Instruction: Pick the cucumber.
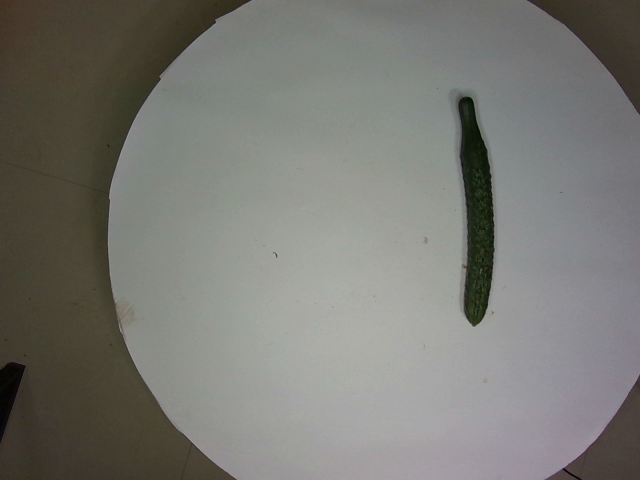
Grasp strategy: vertical